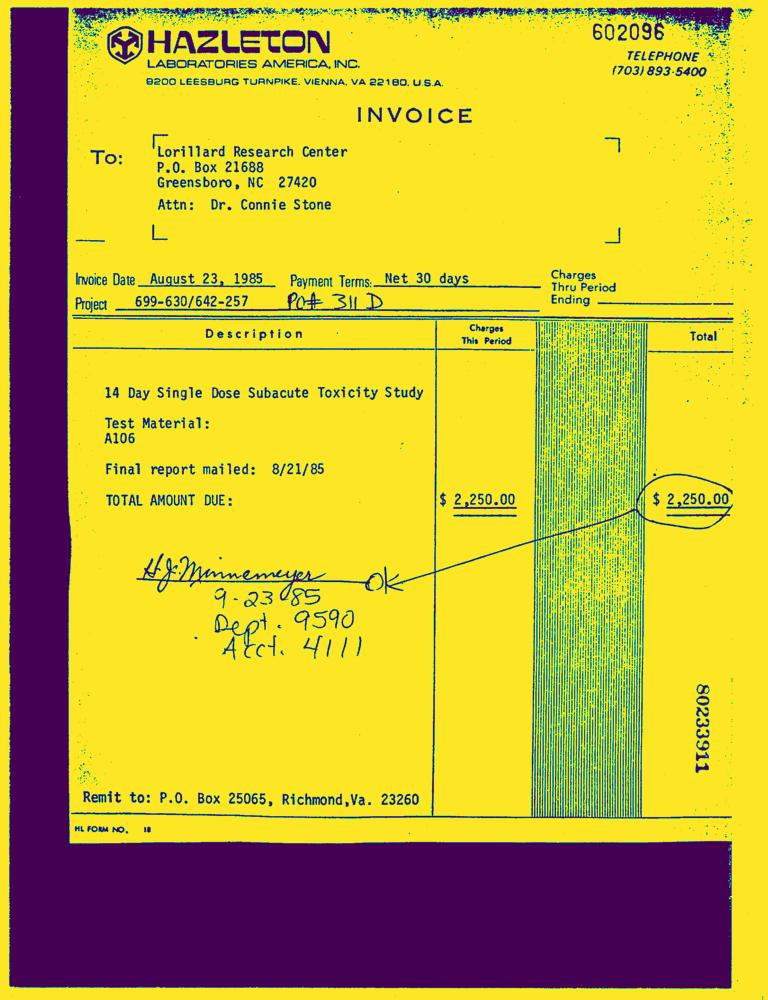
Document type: Invoice-Doc